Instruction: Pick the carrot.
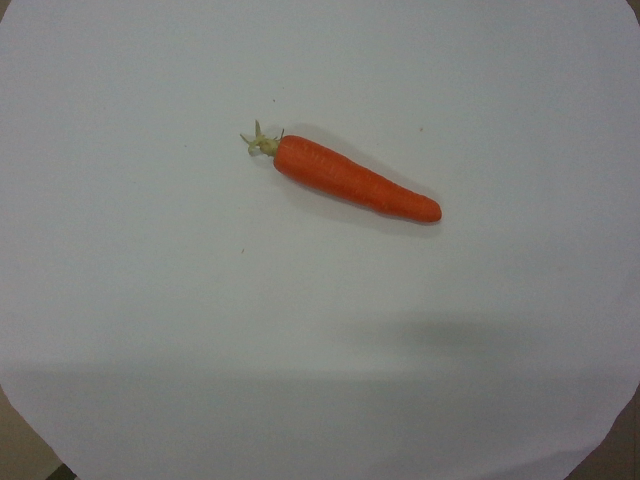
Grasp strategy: vertical